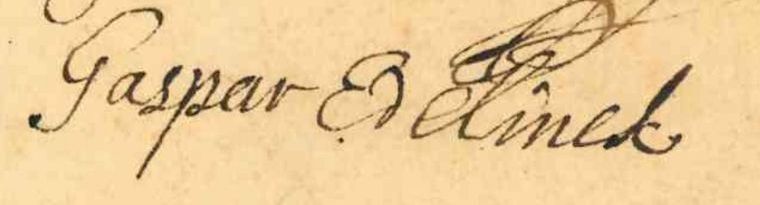
Signature of: gaspard françois edelinck